Question: Talk about the condition:
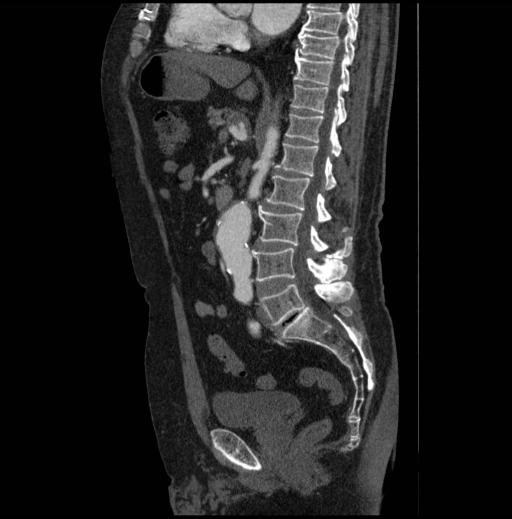
Answer: The disease is discussed as: Celiac trunk, abdominal aorta, & the iliac arteries are all prone to get aneurysms and may all develop over time together.

An aneurysm is a focal dilation of a arterial vasculature with regard to the primary or adjacent artery. In the abdomen the most typical aneurysm is an abdominal aortic aneurysm (AAA) which is defined as an aortic diameter that should have a normal value at the level of the renal arteries of ranging from 1.4 to 3.0 cm with the average typically being 2.0cm. (1,2). Iliac aneurysms may be associated with AAA about 16% of the time (3) and most of the time it involves the common iliac artery. However, celiac artery aneurysms are one of the more uncommon forms of splanchnic artery aneurysm (4). The celiac trunk gives rise to the left gastric, common hepatic, and splenic arteries.

As in this case, AAA most often occur in the segment of aorta between the renal and inferior mesenteric arteries. Typically, unlike dissecting thoracic "aneurysms," abdominal aortic aneurysms involve all layers of the aorta and do not usually create an intimal flap or false lumen as in this case. Mural thrombus may also develop due to poor blood flow/movement through the aneurysm as seen in the celiac artery aneurysm in this case.

The most common risk factors for developing abdominal aneurysms include age (>60), smoking, sex (>males), race (2x more common in whites as opposed to blacks), atherosclerosis, hypertension, and family history. The USPSTF recommends that men ages 65 – 75 who smoke should get a one time screen for AAA via the preferred modality of real-time ultrasonography (5). CT and MRI are alternative imaging modalities that may also be used.